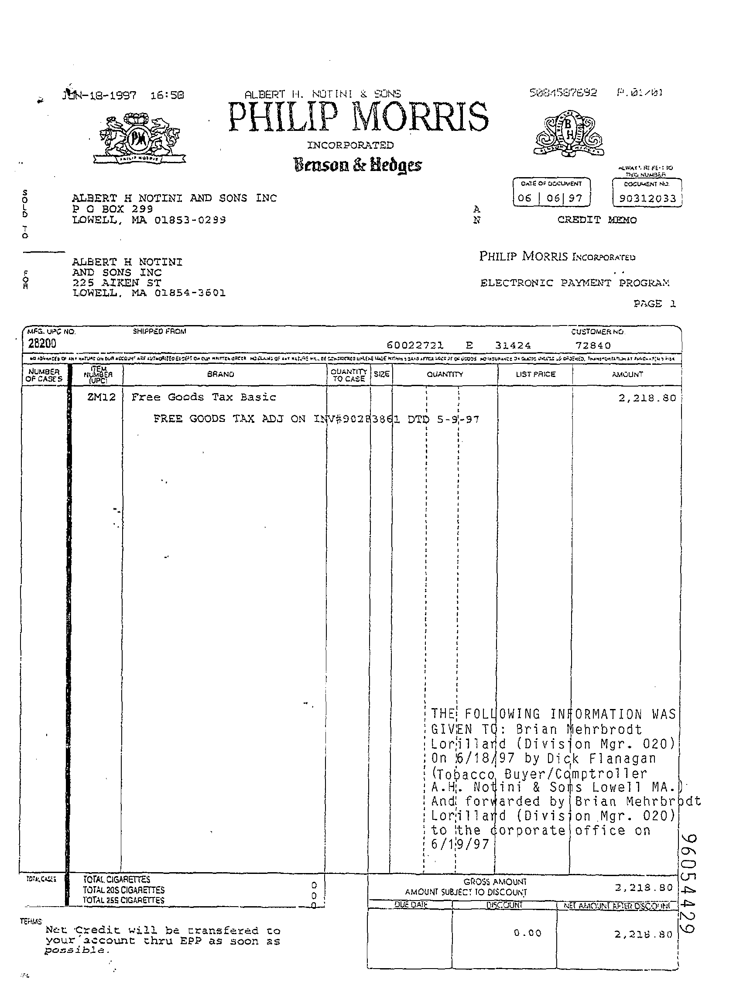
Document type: Invoice